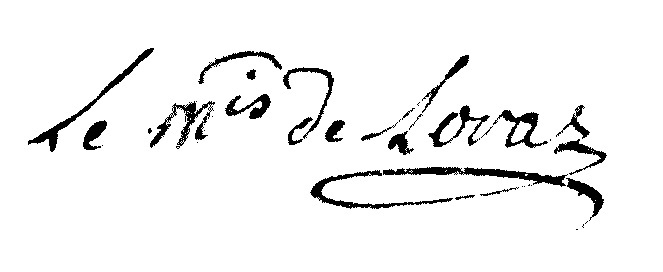
Signature of: louis catherine de loras